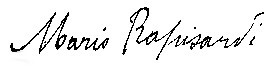
Signature of: mario rapisardi